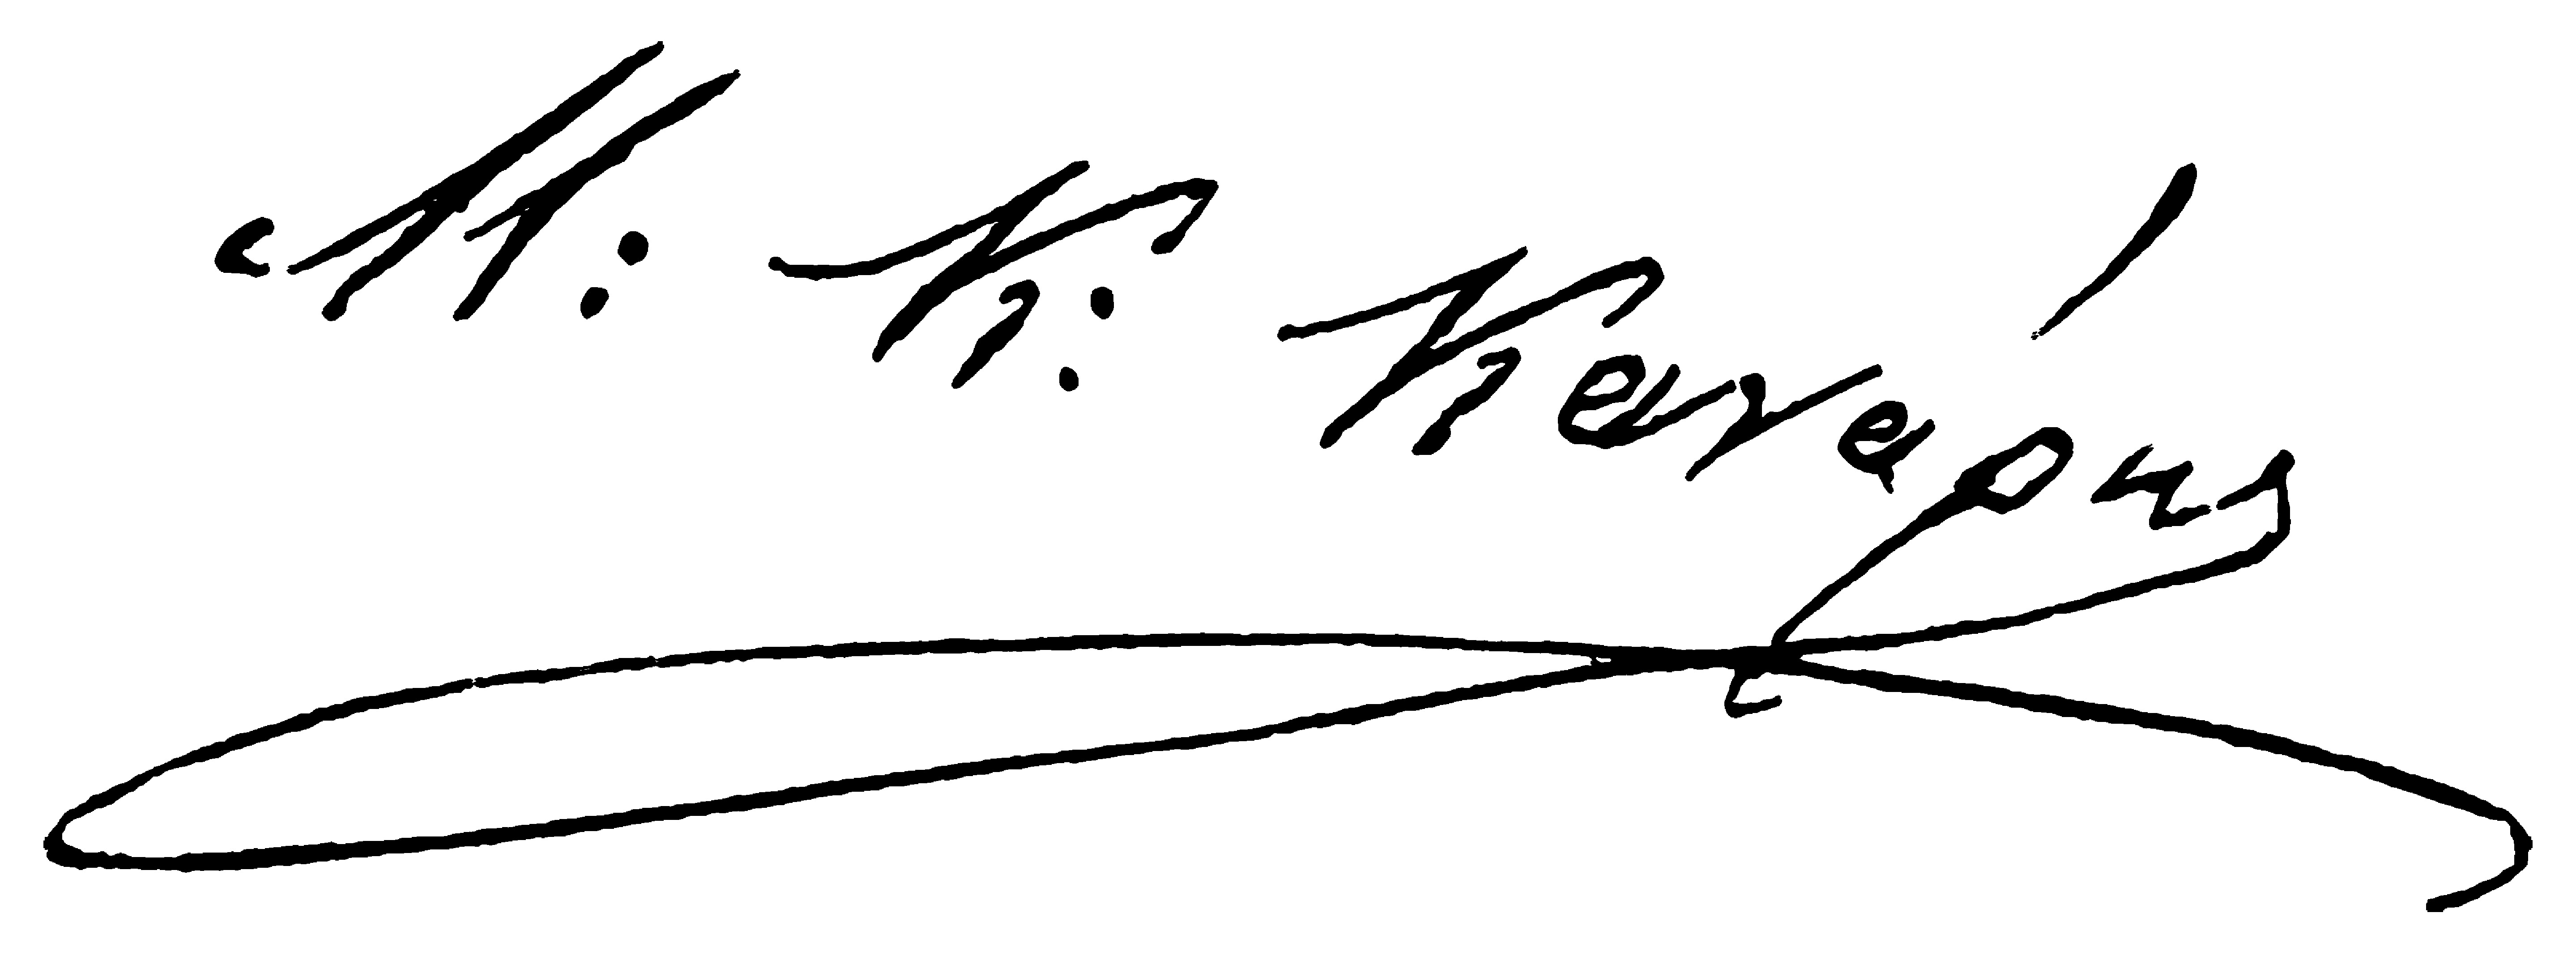
Signature of: miltiadis kanaris